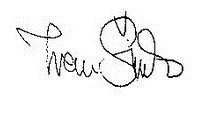
Signature of: ivan šimko